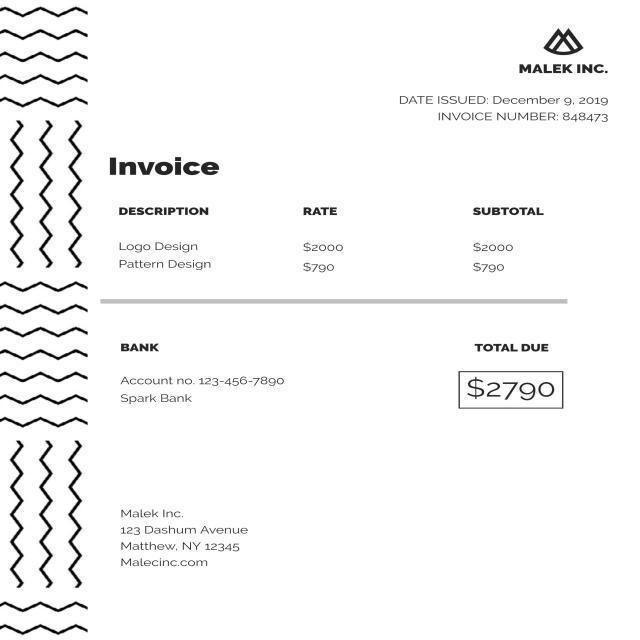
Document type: Invoice